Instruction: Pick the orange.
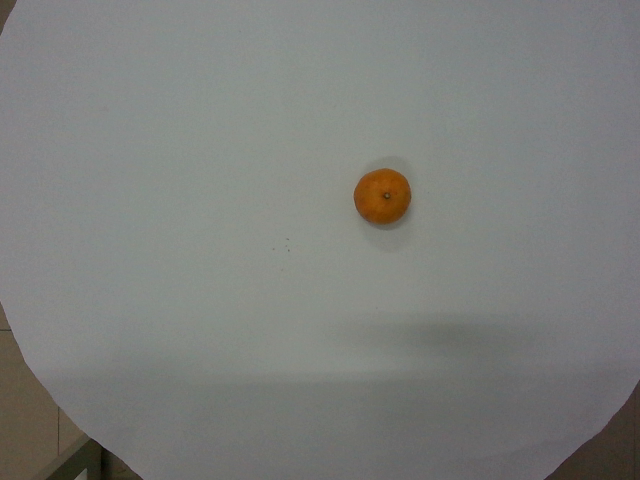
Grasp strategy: vertical